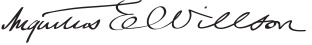
Signature of: augustus e willson